Question: What was observed in the imaging?
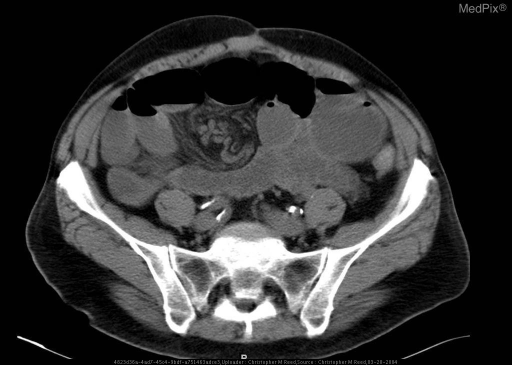
Answer: The imaging shows Flat and Upright Abdominal Films reveal multiple dilated loops of small bowel with prominent air fluid levels.

Axial CT images from the upper abdomen show normal orientation of the Superior Mesenteric Artery and Vein proximally with twisting and malposition of the Superior Mesenteric Artery distally (SMA to the left of the SMV proximally and to the right of the SMV distally).

Axial CT images from the mid-lower abdomen show the mesenteric whorl sign (twisting of the mesentery) and associated mesenteric vessel engorgement. Bowel wall thickening suggests ischemia. Lower Abdomen.